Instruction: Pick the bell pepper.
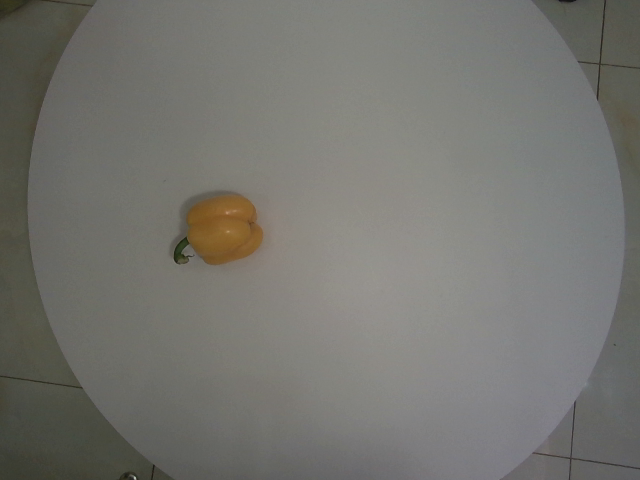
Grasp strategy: vertical